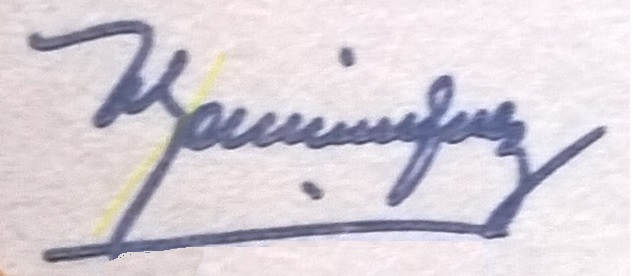
Signature of: julián domínguez